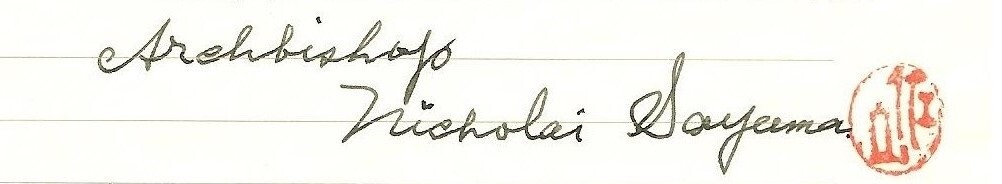
Signature of: nikolai sayama